Question: Talk about the condition:
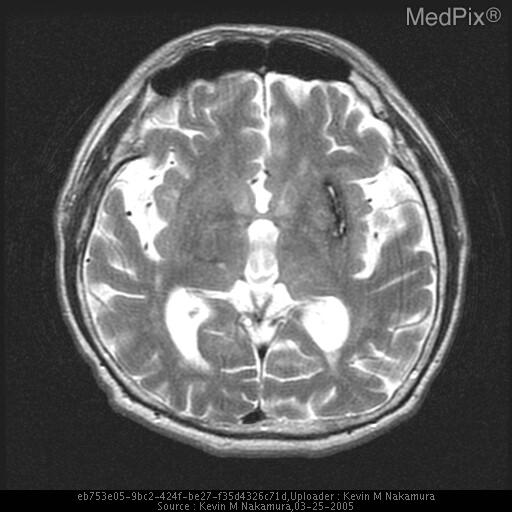
Answer: The disease is discussed as: The history of a sudden onset unilateral motor and.or sensory changes in a patient are strongly suggestive of stroke, which can be generally classified as either ischemic or hemorrhagic.  Although this patient had no known history of hypertension, her CT and MRI both demonstrate evidence of chronic small vessel ischemia secondary to longstanding hypertension.  The differential diagnosis for a hemorrhagic lesion in the putamen/posterior capsule includes lacunar infarct, hypertensive hemorrhage, vascular malformation, and neoplasm.

Lacunar infarcts represent 15-20% of all strokes, and appear as small cavitary lesions in subcortical regions.  They result from the thrombosis of a small penetrating artery, often as a result of a chronic hypertensive change known as lipohyalinosis.  Characteristic locations for lacunar infarcts include the following:  putamen (37%), pons (16%), thalamus (14%), caudate (10%), and internal capsule (10%).  Posterior limb lacunes are the most important clinically because of their potential for severe motor and sensory deficits.  Anterior limb lacunes are often clincally silent.
These "perforating" arteries (lenticulostriate aa., thalamogeniculate aa., and anterior choroidal branch of ICA) are common sites for both lacunar infarcts and hypertensive hemorrhage, and both types of lesions can result from a process known as lipohyalinosis.  This is the impregnation of hyaline-lipid material into the walls of small arteries in the setting of hypertension combined with atherosclerosis.  Lipohyalinosis predisposes the artery to thrombosis and may also weaken the vessel wall, resulting in small dissecting "Charcot-Bouchard" aneurysms.

Hypertensive hemorrhages are slightly less common than lacunar infarcts, representing 10-15% of all strokes.  Two-thirds of hypertensive hemorrhages occur in the putamen, but most cases occur in the presence of systolic blood pressures much higher than 170.  Active bleeding usually lasts less than one hour, while edema progresses over the next few days.  Complications of hypertensive hemorrhage include brain herniation and hydrocephalus.